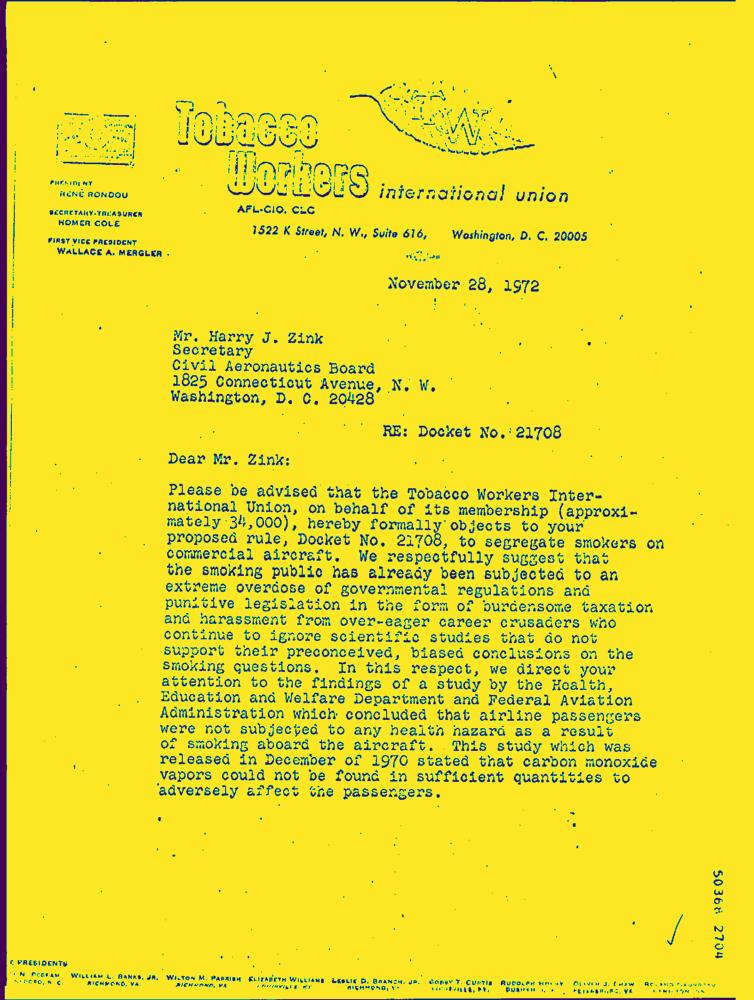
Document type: Letter-Doc